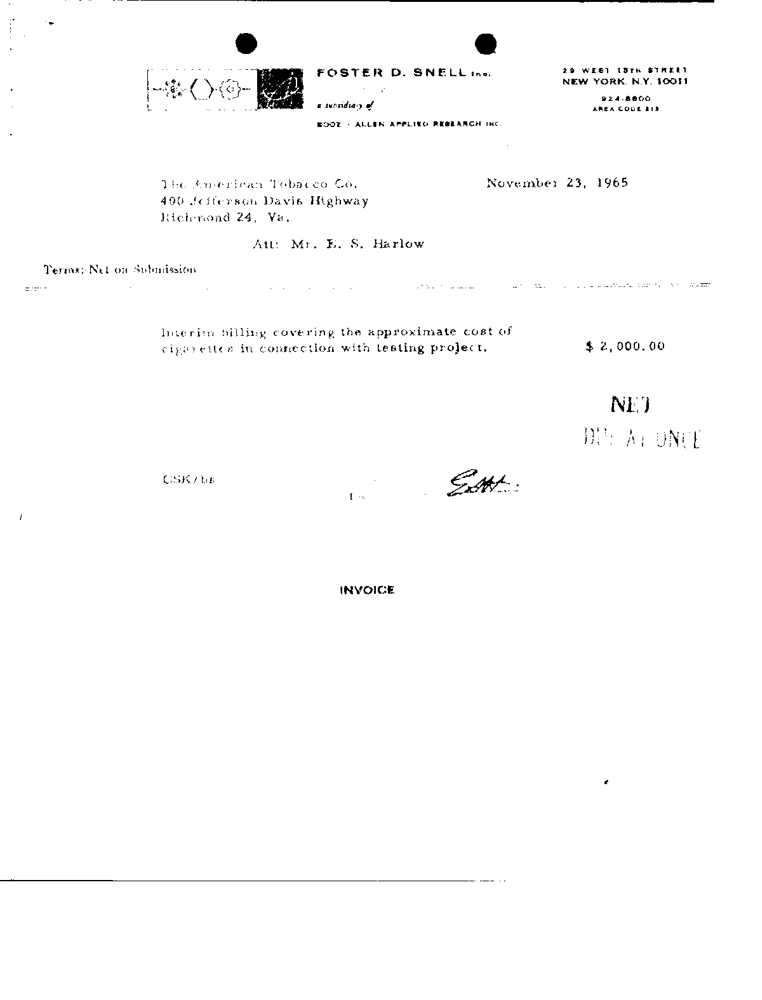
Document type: Invoice